Question: Explain the disease:
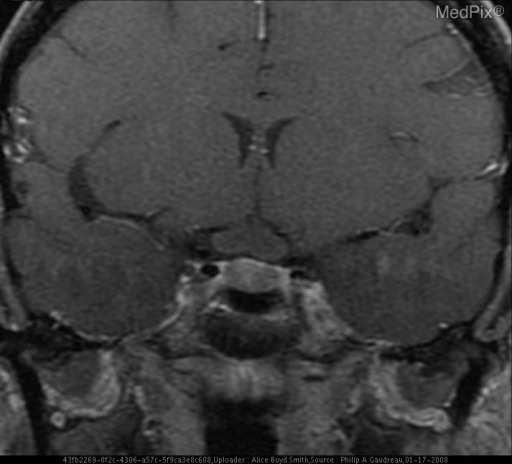
Answer: The disease is discussed as: Lesions/Condition: Optic Glioma

Cell  of  Origin: Glial cells of varying differentiation

Associations/Predisposing  Factors: Neurofibromatosis I in children.  The adult form has no association with neurofibromatosis.

Common  Locations: Anterior – orbital, infracannalicular, intracranial
Posterior – chiasmal, hypothalamic, anterior third ventricle

Demographics: most commonly in children (90% before 20, 75% before 10)

Radiology: MRI - A tubular thickening of the optic nerve and chiasm
A suprasellar tumor with contiguous optic nerve expansion
A suprasellar tumor with optic tract involvement

Prognosis  and  Treatment: Children have a good prognosis, worse in patients with chiasmal lesions.
Spontaneous regression reported in some children with NF1.
Adults have poorer prognosis, these lesions are either anaplastic astrocytoma or glioblastoma multiforme and are locally aggressive.
Treatment is often chemotherapy initially with subsequent surgical resection.
Radiation is effective, but neurologic sequelae prevents widespread use.